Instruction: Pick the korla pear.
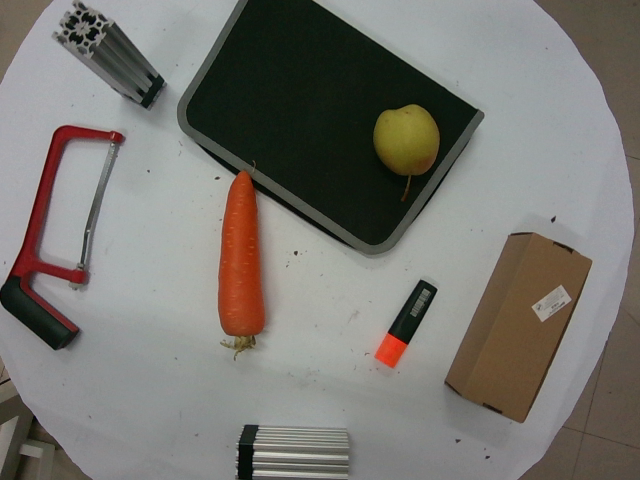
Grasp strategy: vertical